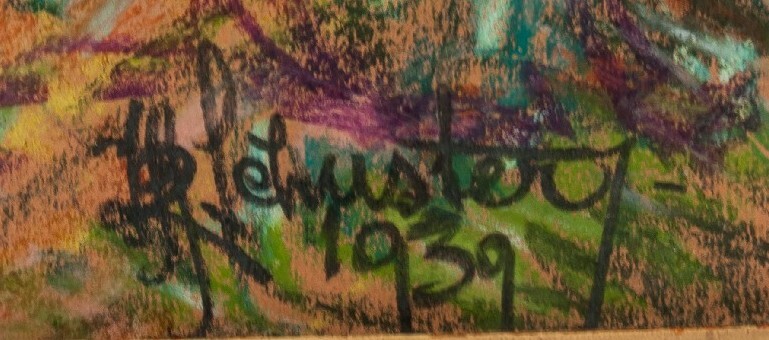
Signature of: jan rafael schuster